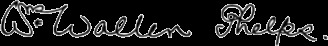
Signature of: william walter phelps